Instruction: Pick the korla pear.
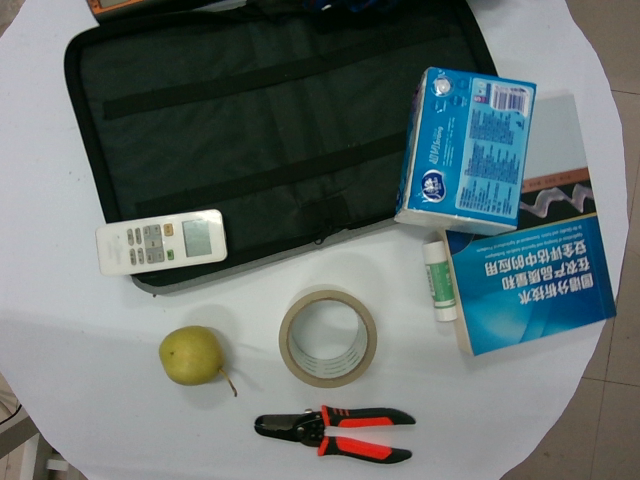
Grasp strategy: vertical